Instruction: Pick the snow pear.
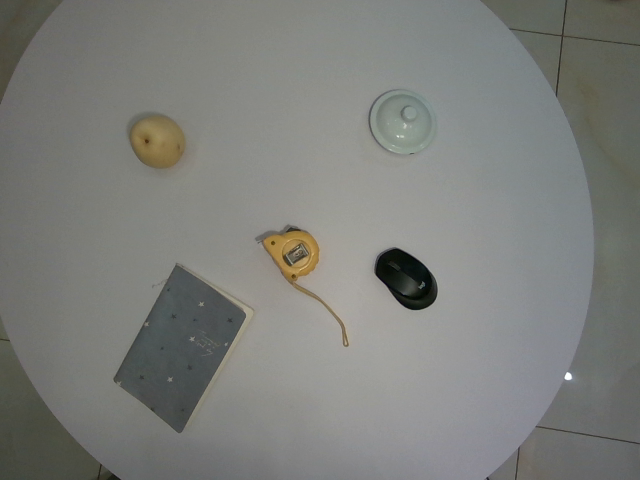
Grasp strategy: vertical